Question: What is the name of the tenant mentioned in the document?
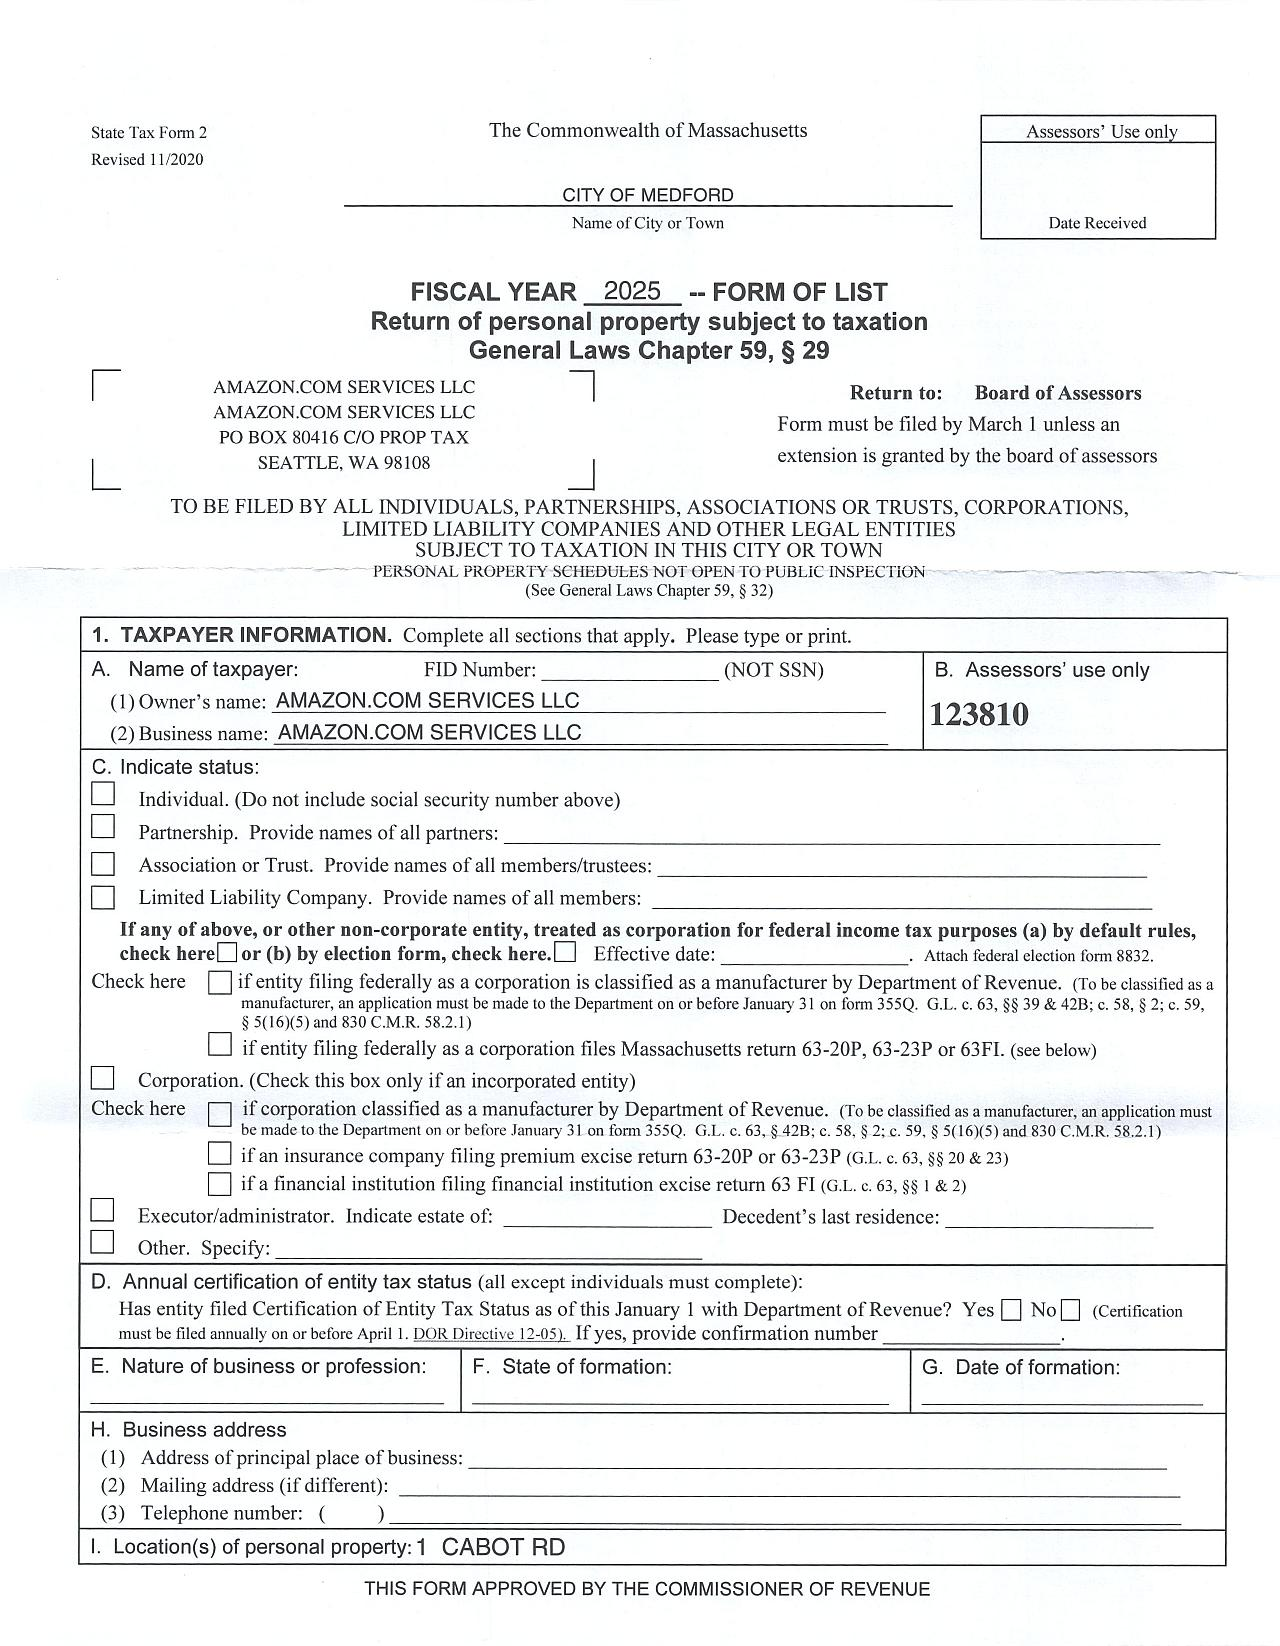
Answer: "AMAZON.COM SERVICES LLC"